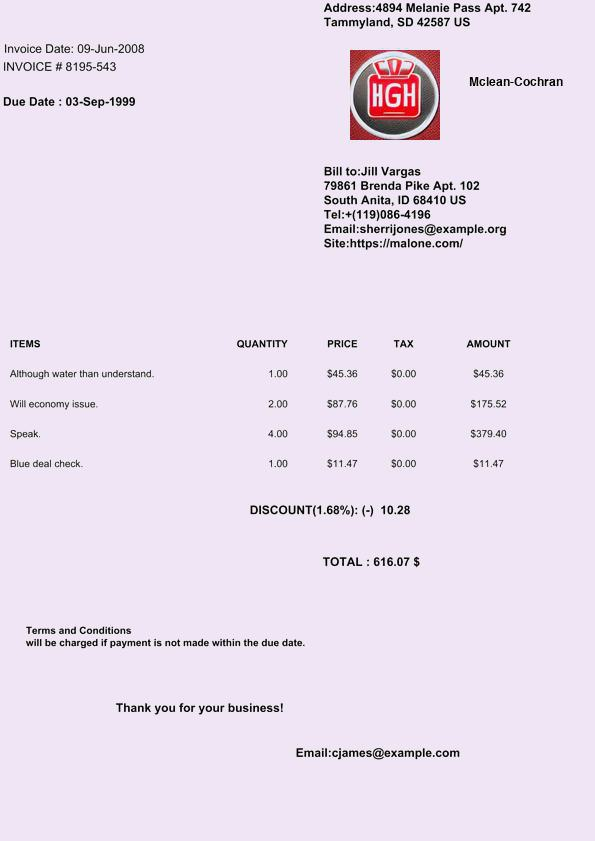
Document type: Invoice